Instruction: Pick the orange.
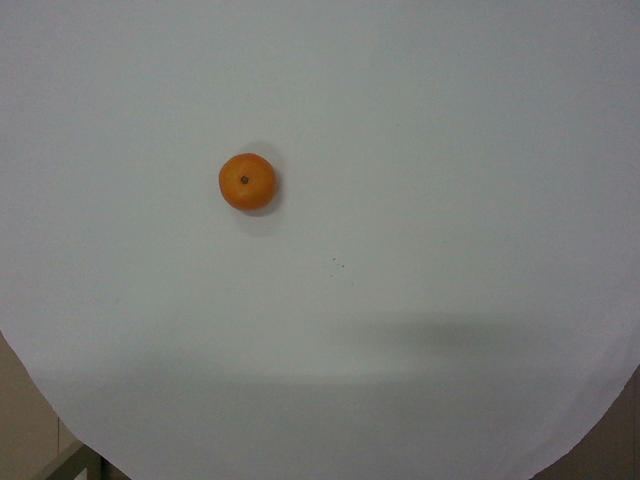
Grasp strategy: vertical